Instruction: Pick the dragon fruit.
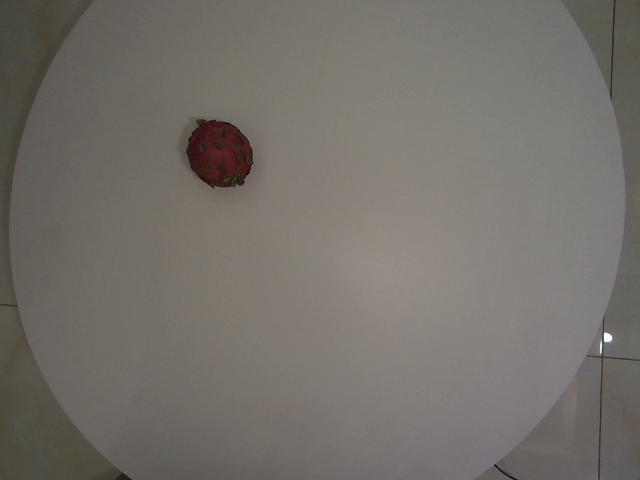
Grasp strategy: vertical